Patient: Male, age 21
A 21-year-old man with cystic fibrosis and end-stage bronchiectasis was transplanted in 2008. No induction therapy was given. The patient was given prednisolone, cellcept, and cyclosporine. CMV prophylaxis with gancyclovir for 14 days and valcyte for 2.5 months after transplantation were prescribed. For fungal prophylaxis, itraconazole was given for three months after surgery. There were no significant complications after transplantation. He had a short contact with his aunt who had been diagnosed to have miliary tuberculosis after kidney transplantation.
Routine chest computed tomography (CT) was performed for check up one year after transplantation. The patient was completely asymptomatic. There was infiltration and nodularity in the superior segment of the lower lobe of right lung (Fig 1). Bronchoscopy revealed no purulent secretion in bronchi; all of the cultures were negative for bacteria, fungi, tuberculosis, and viruses. Trans-bronchial lung biopsy was normal. Patient was then observed closely. As the patient had had contact with a patient with tuberculosis, a purified protein derivative (PPD) test was done which was found negative. One month later, another CT was performed. The infiltration was progressed and there were also some infiltrations in the right and left upper lobes (Fig 2). Another bronchoscopy found purulent secretions in the superior segment of the right lower lobe (RLL). Bronchoalveolar lavage was positive for B. cepacia. The subtype could not be determined because of limited facilities. In antibiogram, the organism was found sensitive only to ciprofloxacin. Although co-trimoxazole is one of the best modalities for controlling Burkholderia, we did not prescribe it because of the possibility of resistance to co-trimoxazole due its continuous use for PCP prophylaxis. Therefore, a combination therapy with meropenem (1 g tid) plus ciprofloxacin (400 mg tid) for 14 days and doxycycline and inhaled tubramycin for three months were administered. Chest CT after two weeks did not show any changes (Fig 3) but in bronchoscopy, there was no more purulent secretions which reflected response to antibiotic therapy. Bronchoscopy was repeated; there was no bacterial or fungal growth in bronchoalveolar lavage culture. TBLB, at that time, showed patchy interstitial infiltration and grade A2 acute rejection, but because the patient was still completely asymptomatic and since oxygenation and pulmonary function were perfect, no treatment was given.
As patient was suffering from CF, paranasal sinuses were also evaluated. CT showed complete opacification of all paranasal sinuses similar to that in pre-transplantation except that the patient did not have any posterior nasal discharge nor any other symptoms; then, only antibiotic therapy for the lung problem looked enough.
One month after start of treatment for Burkholderia, CT showed progression of the infiltration. CT-guided biopsy was performed by west cot 20G needles. Sample smear and cultures were negative for Burkholderia and also for other bacteria and fungi. Pathologically, it was inadequate. Then open lung biopsy was considered. A wedge biopsy was taken from the superior segment of RLL. It showed some necrosis associated with histiocytic infiltration and presence of some poorly preserved yeast-like structures suspicious for cryptococcal infection. There was no important pathology in pleural biopsy. Latex agglutinin test revealed cryptococcal antigen in both cerebrospinal fluid (CSF) and serum. Liposomal amphotericin and fluconasol were administered and after two weeks, only fluconasol was continued for one year. While the patient is still completely asymptomatic and his lung function is normal, the treatment for Burkhorderia and Cryptococcus is continuing with inhaled tubramycin and fluconasol, respectively. CT, three months after the initiation of cryptococal treatment shows almost 30% improvement (Fig 4); six months after the initiation of cryptococal treatment, it shows about 40% improvement.
Keywords: burkholderia infection, cryptococcosis, cystic fibrosis, double lung transplantation
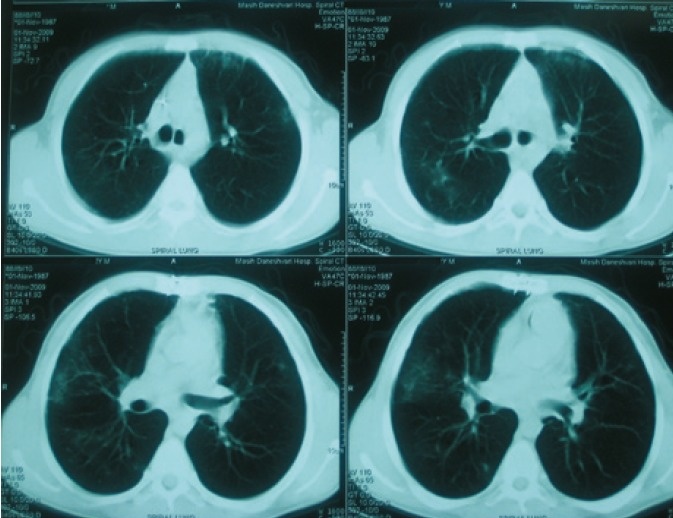
Image caption: Lung spiral CT on November 1, 2009, showing incidental finding of an infiltration.